Question: What is the potential diagnosis?
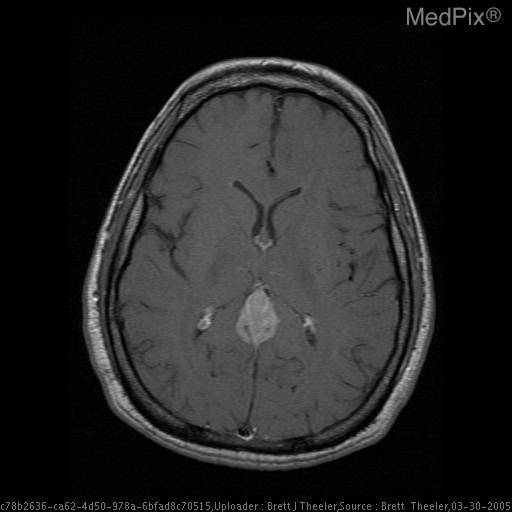
Answer: The possible diagnosis includes Germinoma
Pineocytoma
Pineoblastoma
Meningioma
Metastasis.